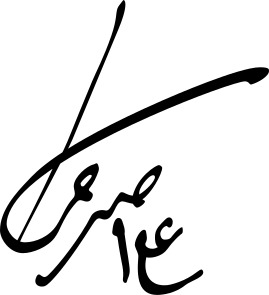
Signature of: ali asghar hekmat